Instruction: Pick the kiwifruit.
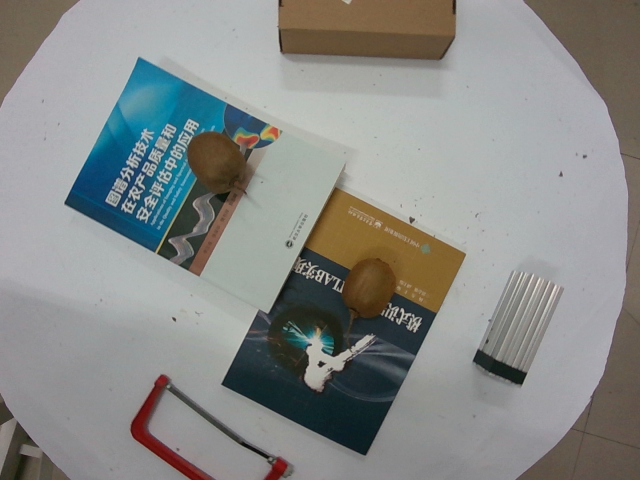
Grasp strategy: vertical